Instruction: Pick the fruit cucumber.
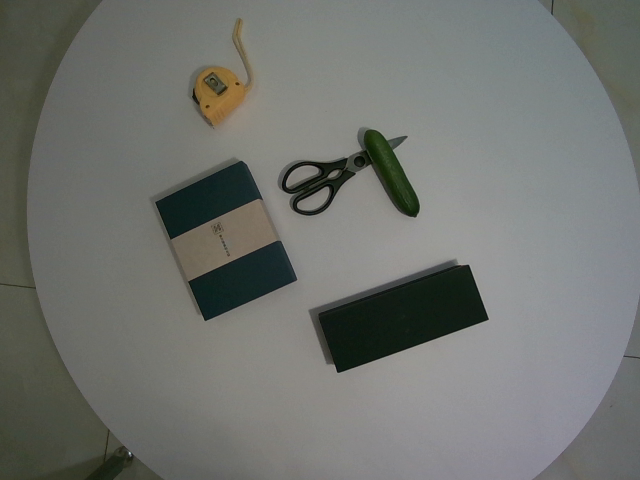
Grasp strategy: vertical